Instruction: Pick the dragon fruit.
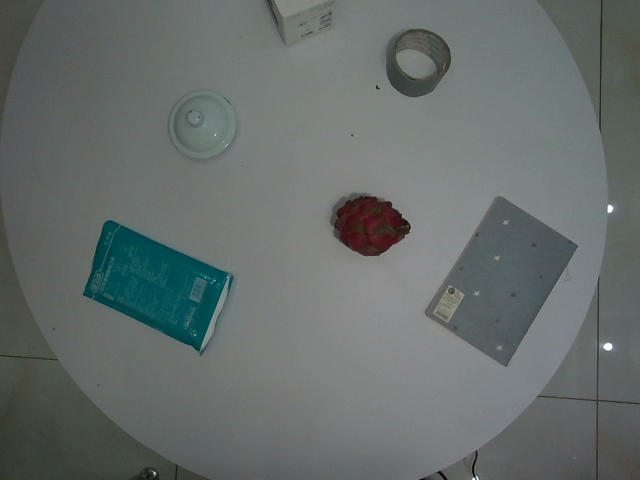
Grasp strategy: vertical